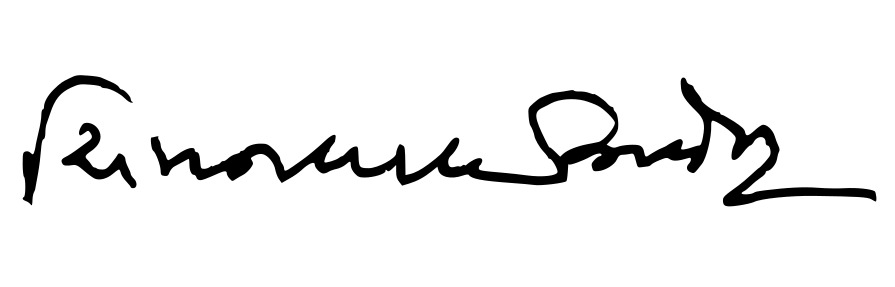
Signature of: chimanlal trivedi